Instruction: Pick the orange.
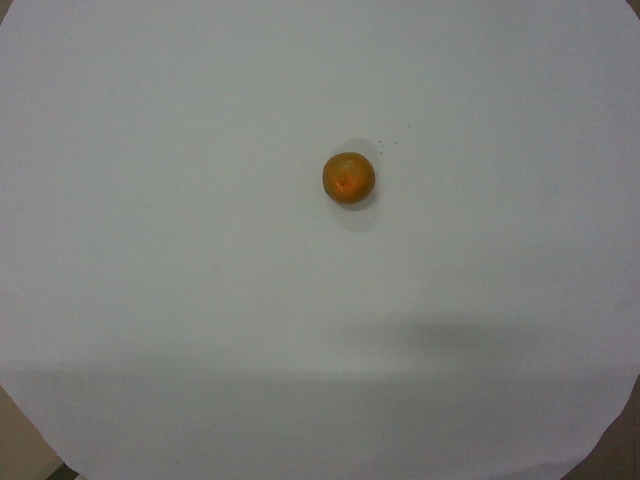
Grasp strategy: vertical